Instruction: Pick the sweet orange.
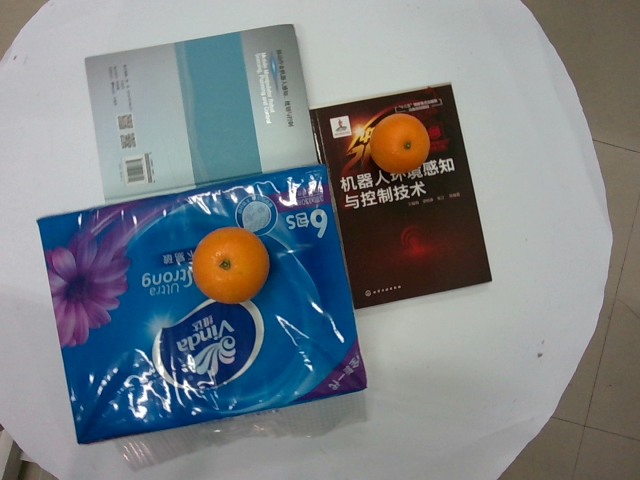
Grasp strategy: vertical